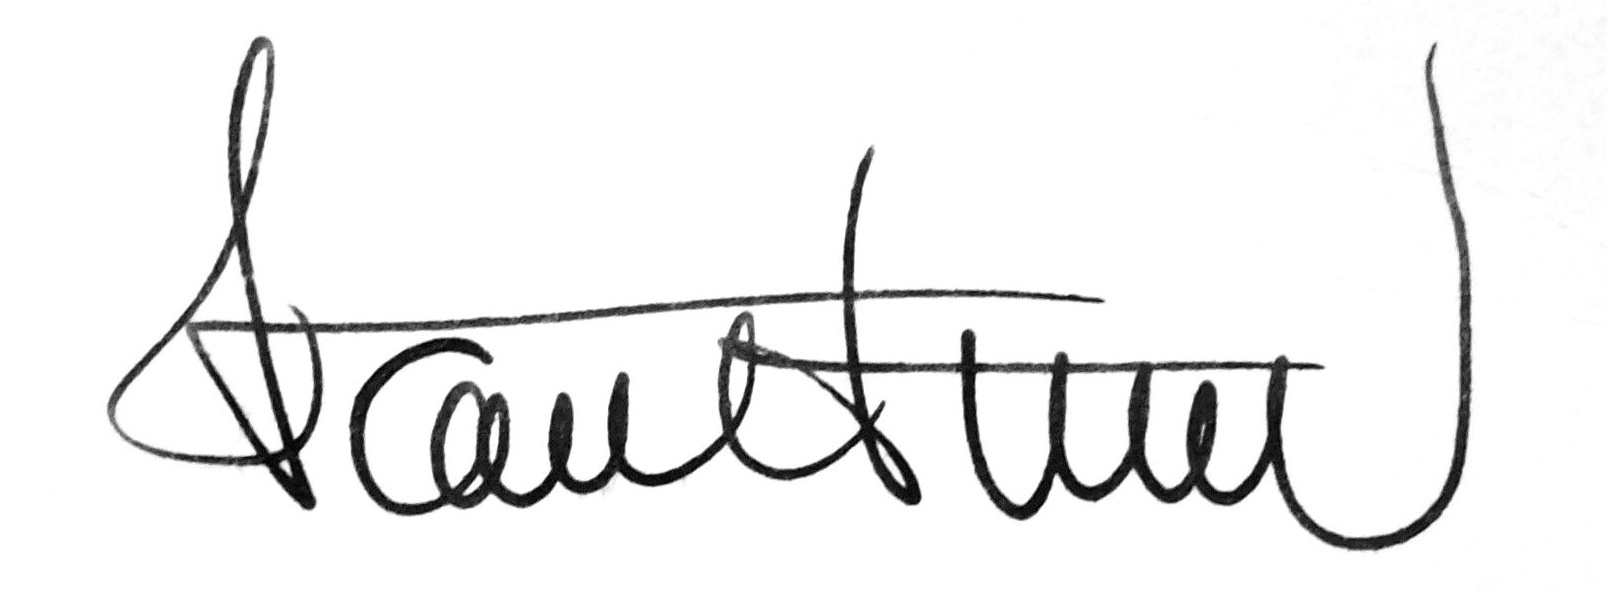
Signature of: karel kryl